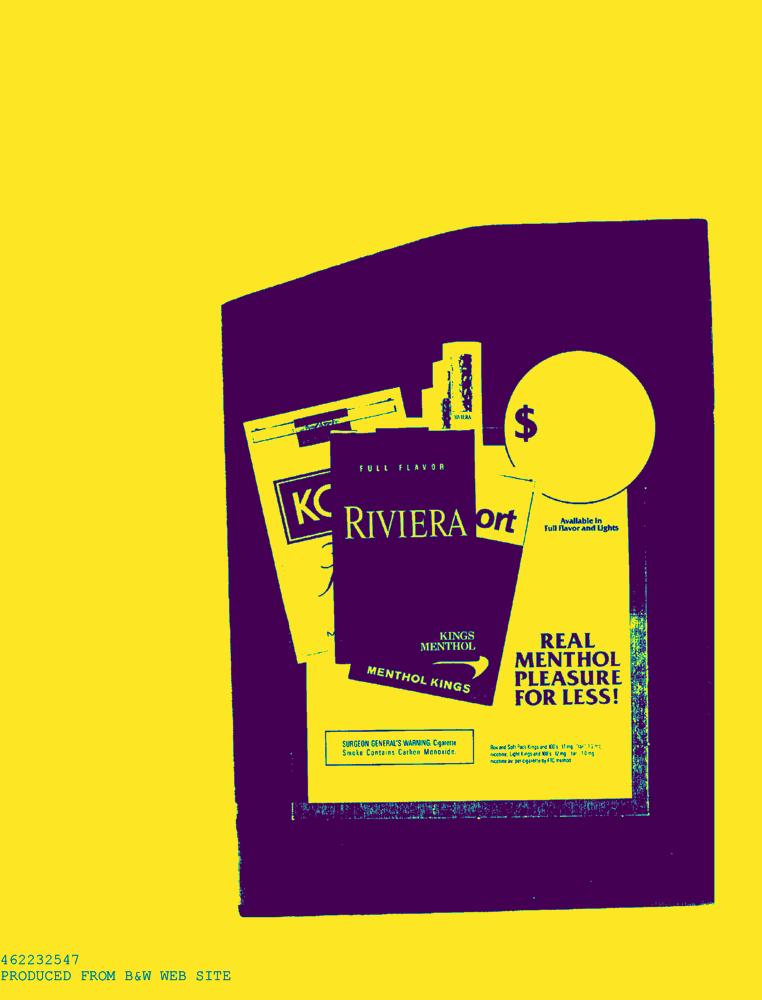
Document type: AD